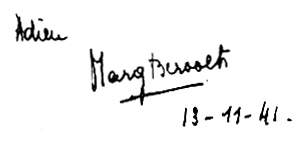
Signature of: marguerite bervoets